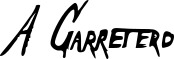
Signature of: arturo carretero